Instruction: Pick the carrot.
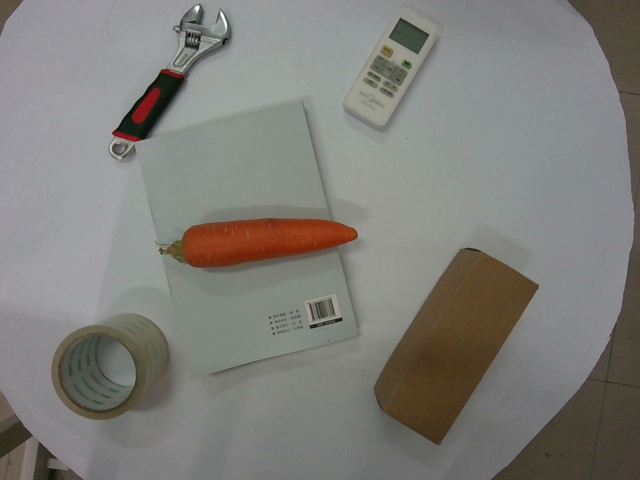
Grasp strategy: vertical